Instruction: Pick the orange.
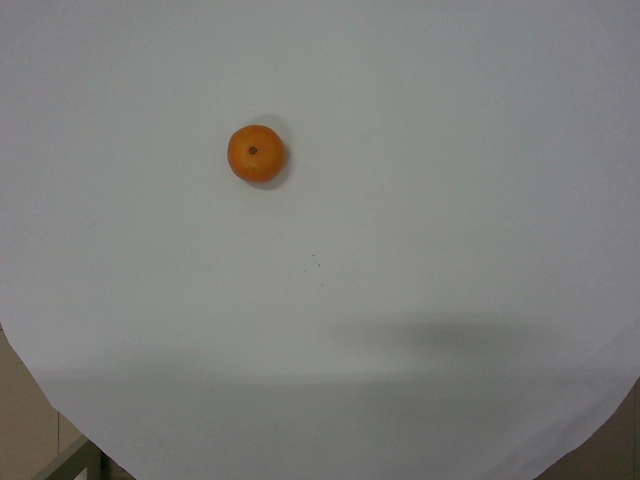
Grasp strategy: vertical